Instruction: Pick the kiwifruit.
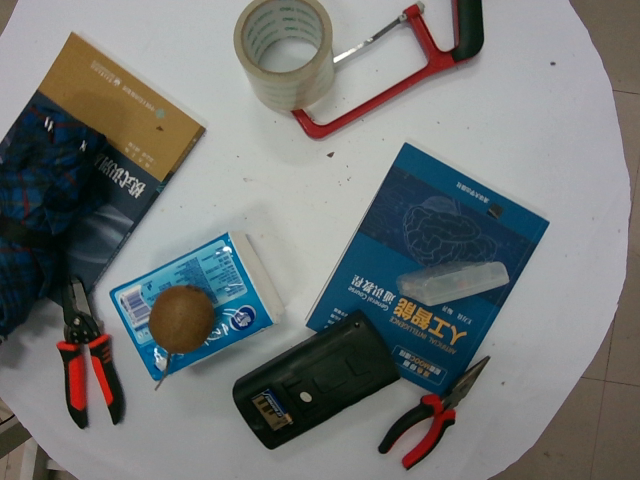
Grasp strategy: vertical